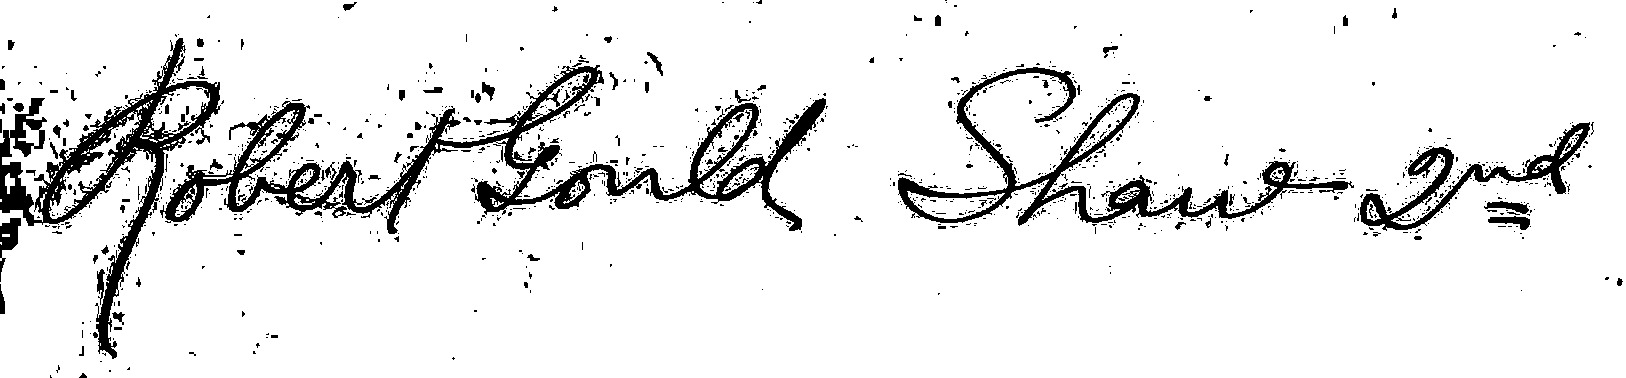
Signature of: robert gould shaw ii